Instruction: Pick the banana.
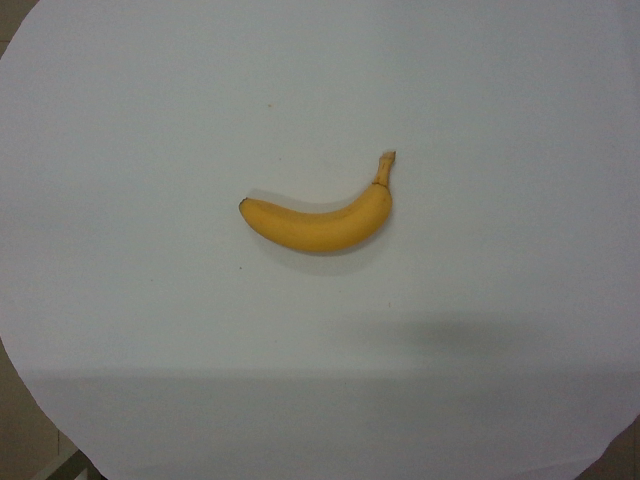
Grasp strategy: vertical